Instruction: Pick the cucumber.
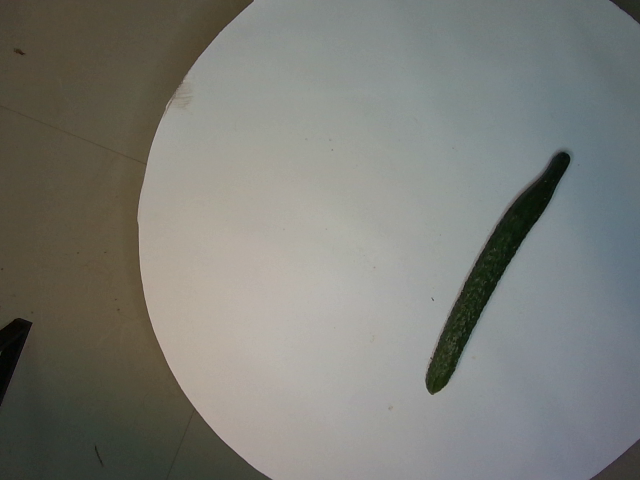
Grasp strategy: vertical